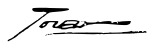
Signature of: manuel tovar siles